Question: What might the diagnosis be?
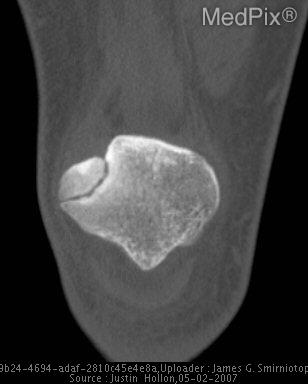
Answer: The possible diagnosis includes •  Bipartite patella, incidental
•  Bipartite patella, symptomatic
•  Patellar fracture
•  Dorsal defect of the patella.